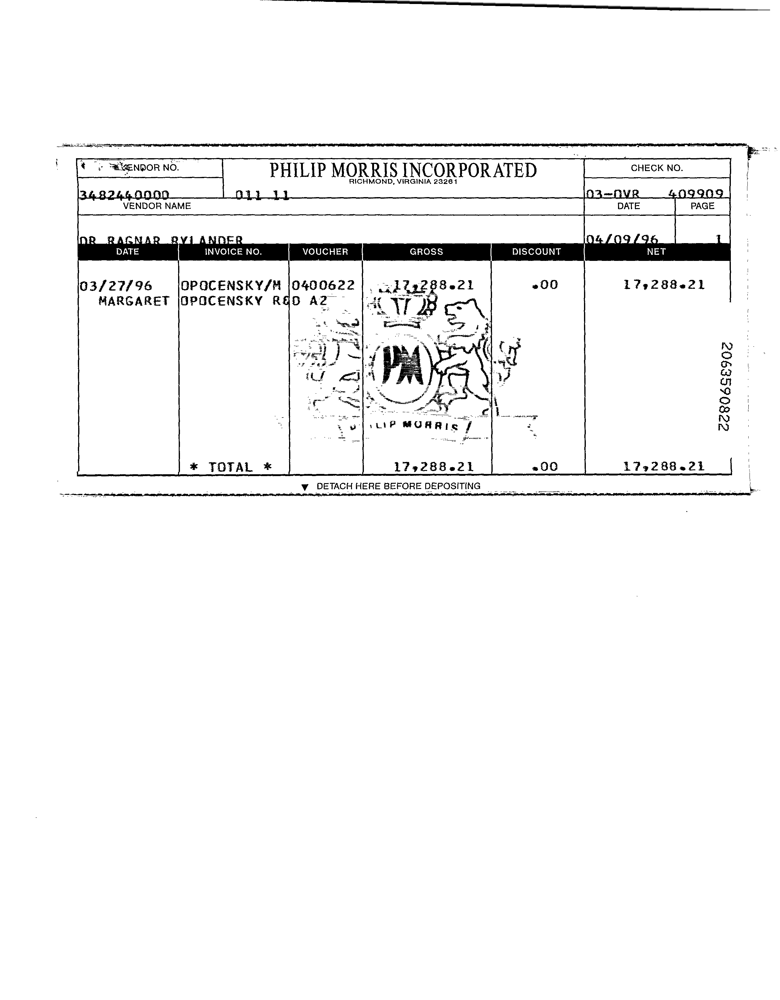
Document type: Invoice